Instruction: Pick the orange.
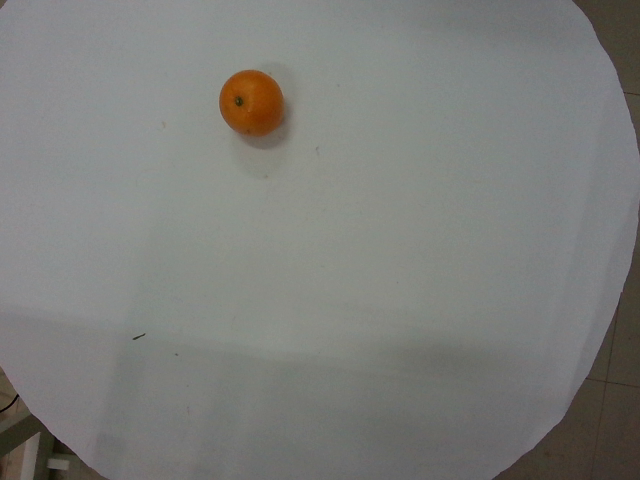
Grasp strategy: vertical